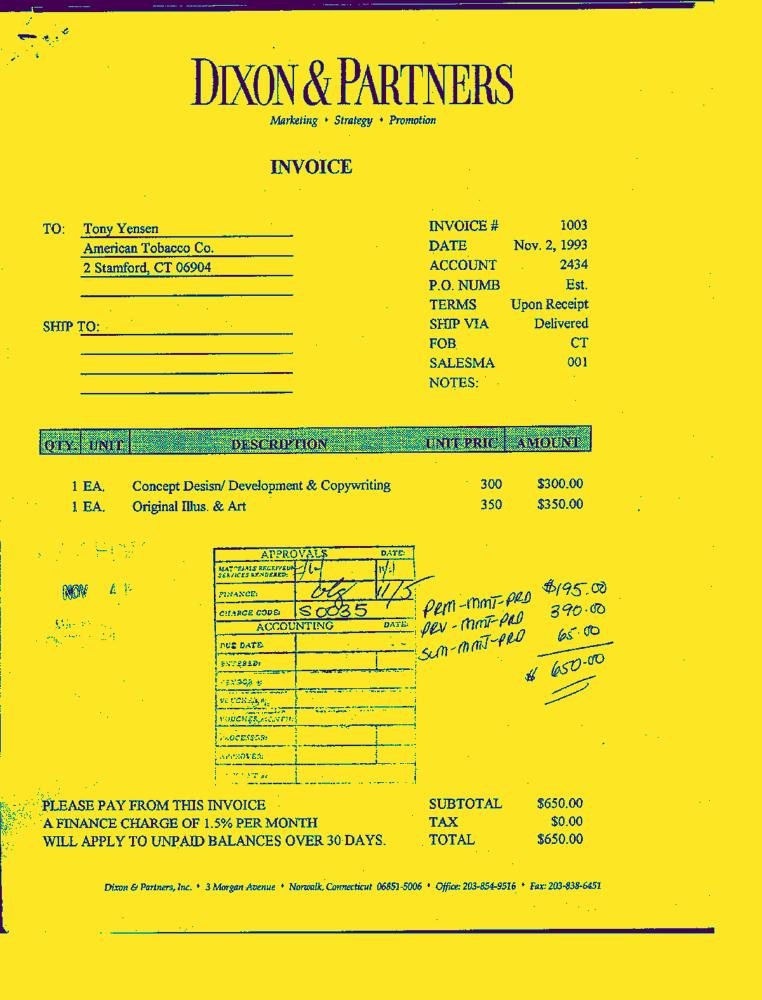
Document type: Invoice-Doc